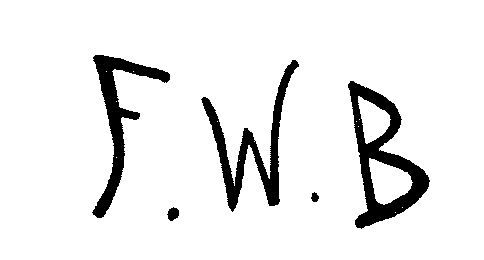
Signature of: frederic william burton